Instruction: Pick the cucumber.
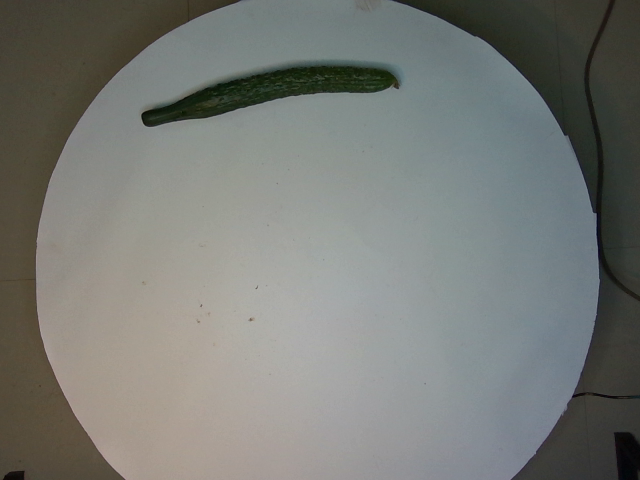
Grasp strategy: vertical